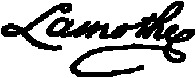
Signature of: antoine de la mothe cadillac